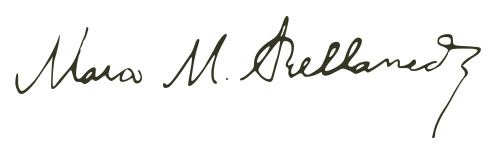
Signature of: marco m avellaneda